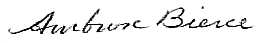
Signature of: ambrose bierce